Question: Explain the disease:
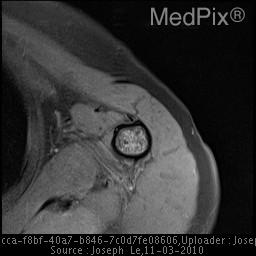
Answer: The disease is discussed as: A benign neoplasm composed of ectopic cartilage rests that have migrated into bones’ metaphysis from the growth plate. Enchondromas are usually singular, but multiple lesions may occur in enchondromatosis syndromes such as Ollier’s, Maffucci’s and metachondromatosis.  Enchondromas are a benign finding seen incidentally on plain radiographs MRI, and/or CT while investigating other pathology.

Typically, patients are 20-40 years old when the tumor is identified.  The patient with any of the enchondromatosis syndromes is typically younger when the first lesion is identified. There is no gender or racial predilection.

In the United States, enchondromas account for 12-14% of benign bone neoplasms and 3-10% of osseous neoplasms in general. They are most commonly found in the diaphyses of the hands and feet, and less commonly in the femur, humerus, or tibia.  Enchondromas present as small (<5 cm) lytic masses which have a pattern of lobulated arcs and rings indicative of their chondroid matrix.  When found in the larger bones, they are usually metaphyseal, centrally located and can have a sclerotic margin.

Frequently plain radiographs are adequate to identify and diagnose enchondromas.  Occasionally, further imaging such as CT or MRI may be required to offer a more complete picture of the bone surrounding the tumor.  Bone scans are usually ineffective in the diagnosis of enchondromas as typical findings of mildly increased uptake are non-specific.

Enchondromas are benign but can cause pathologic fractures or can rarely progress to chondrosarcoma. This malignant transformation is of concern due to the destructive changes which occur in high grade tumors as well as the 5 year survival rate which is as low as 15% in high grade tumors.

Tumors found in the hands and feet have a virtually negligible transformation rate while those seen in the long and flat bones should be monitored more closely for transformation. Transformation to malignancy occurs much more frequently in patients with enchondromatosis.

The following radiographic changes are suggestive of this transformation to chondrosarcoma:
• 	Scalloping of the inner surface of the bone
• 	Thickening of the bone cortex
• 	Reactive bone growth on the outer surface of the bone
• 	Erosion surrounded by reactive bone
• 	Noticeable growth in the bony erosion
• 	MRI may identify cortical extension and extension to the soft tissue mass.

With the exception of enlarged digits when hands and feet are involved, physical exam of the patient with an enchondroma is usually unremarkable. Pain found on exam is attributable to either adjacent but non-related pathology, pathologic fracture resulting from the enchondroma, or should raise the clinical suspicion for progression to chondrosarcoma.

Differential diagnosis varies depending on whether calcifications are present.  In cases in which they are, bone infarct which may exhibit a serpiginous lining and low grade chondrosarcoma must be considered.  If the lesion is purely lytic, however, non-ossifying fibroma, simple bone cyst, fibrous dysplasia, eosinophilic granuloma, and clear cell chondrosarcoma should be considered.
When considering these diagnoses, the following factors are each used to rule out the diagnosis in question:
• 	Non-ossifying fibroma – usually cortically based, enchondromas are medullary based
• 	Simple bone cyst – usually seen before age 20
• 	Eosinophilic granuloma – also seen commonly in patients before age 20
• 	Fibrous dysplasia – has a ground glass appearance on imaging
• 	Clear cell chondrosarcoma – epiphyseally based, with extension into the metaphysis usually seen on MR

When asymptomatic, treatment of enchondromas consists of observation.  In the patient in whom a pathologic fracture has occurred, the fracture is usually allowed to heal, followed by curettage and filling of the cavity with bone fragments or cement.